Question: What is the main concern?
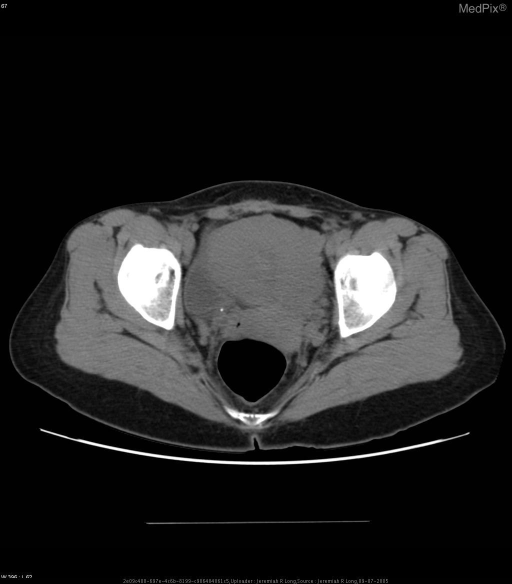
Answer: The findings suggest Ultrasound of the RUQ demonstrated a normal liver, common duct, and gall bladder.  The right kidney deomstrated mild hydronephrosis, hyperemia, mild perinephric fluid, and an enlarged dilated ureter.. Ct of the pelvic demonstrating a ureteral stone at the UVJ.. The patient might have a history of Right upper quadrant pain..